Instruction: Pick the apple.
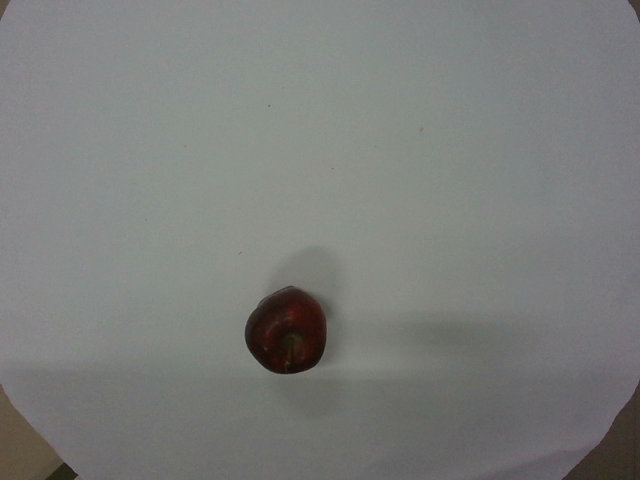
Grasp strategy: vertical